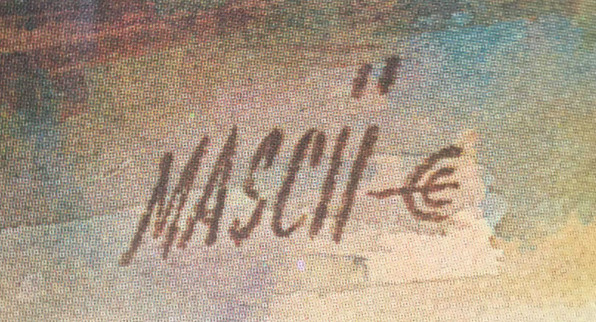
Signature of: jean mascii